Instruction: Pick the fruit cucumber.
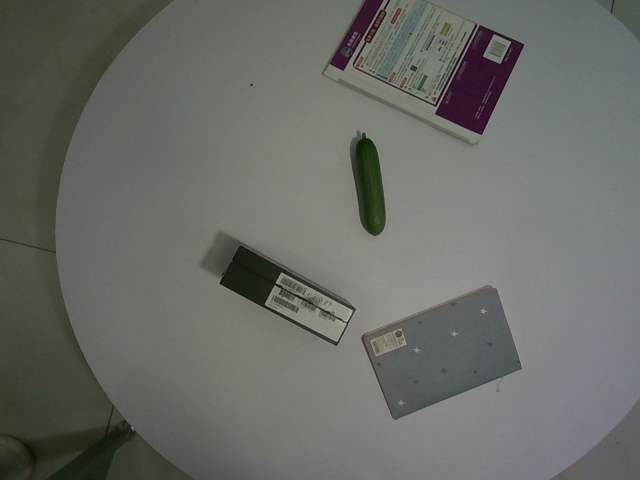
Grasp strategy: vertical